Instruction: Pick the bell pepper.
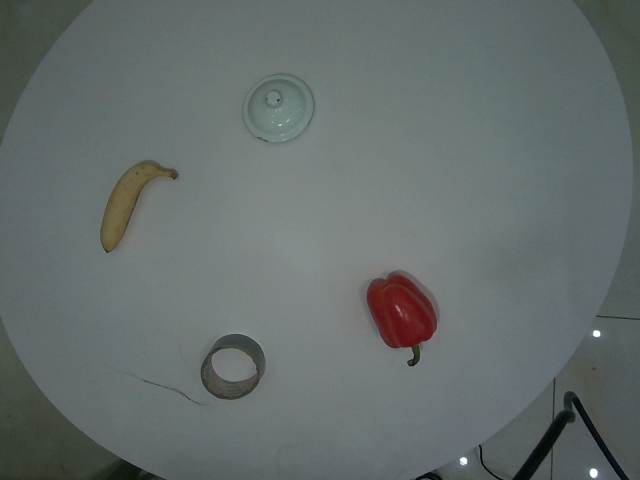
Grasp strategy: vertical